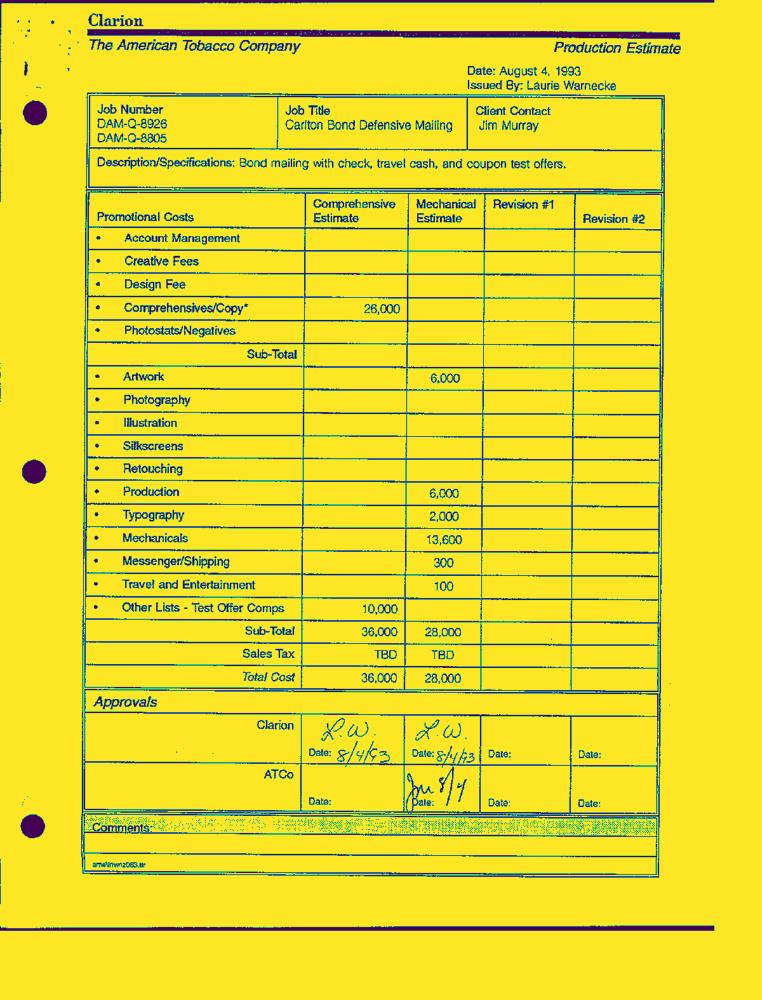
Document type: Invoice-Doc